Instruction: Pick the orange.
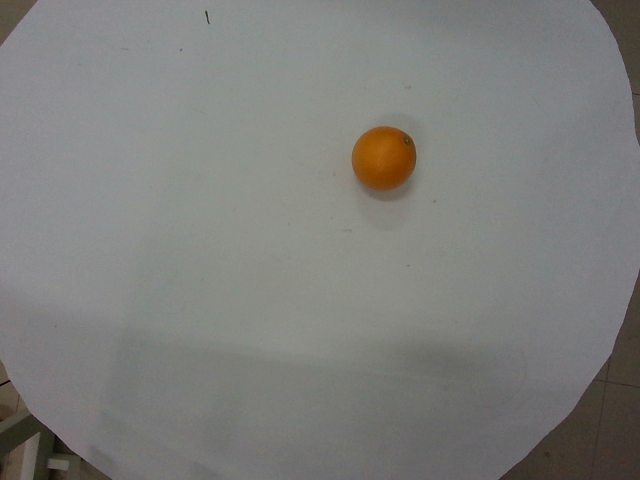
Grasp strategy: vertical